Question: What do the imaging results show?
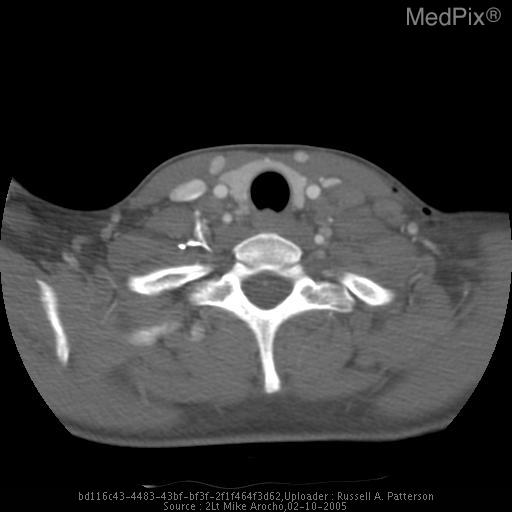
Answer: The imaging shows •  CXR: Enlargement of the right paratracheal stripe (8mm).
•  CT, neck:  2.4 x 2.4 cm mediastinal mass (enlarged lymph node) CT Slice Image (Axial)- enlarged lymph nodes both sides of neck.